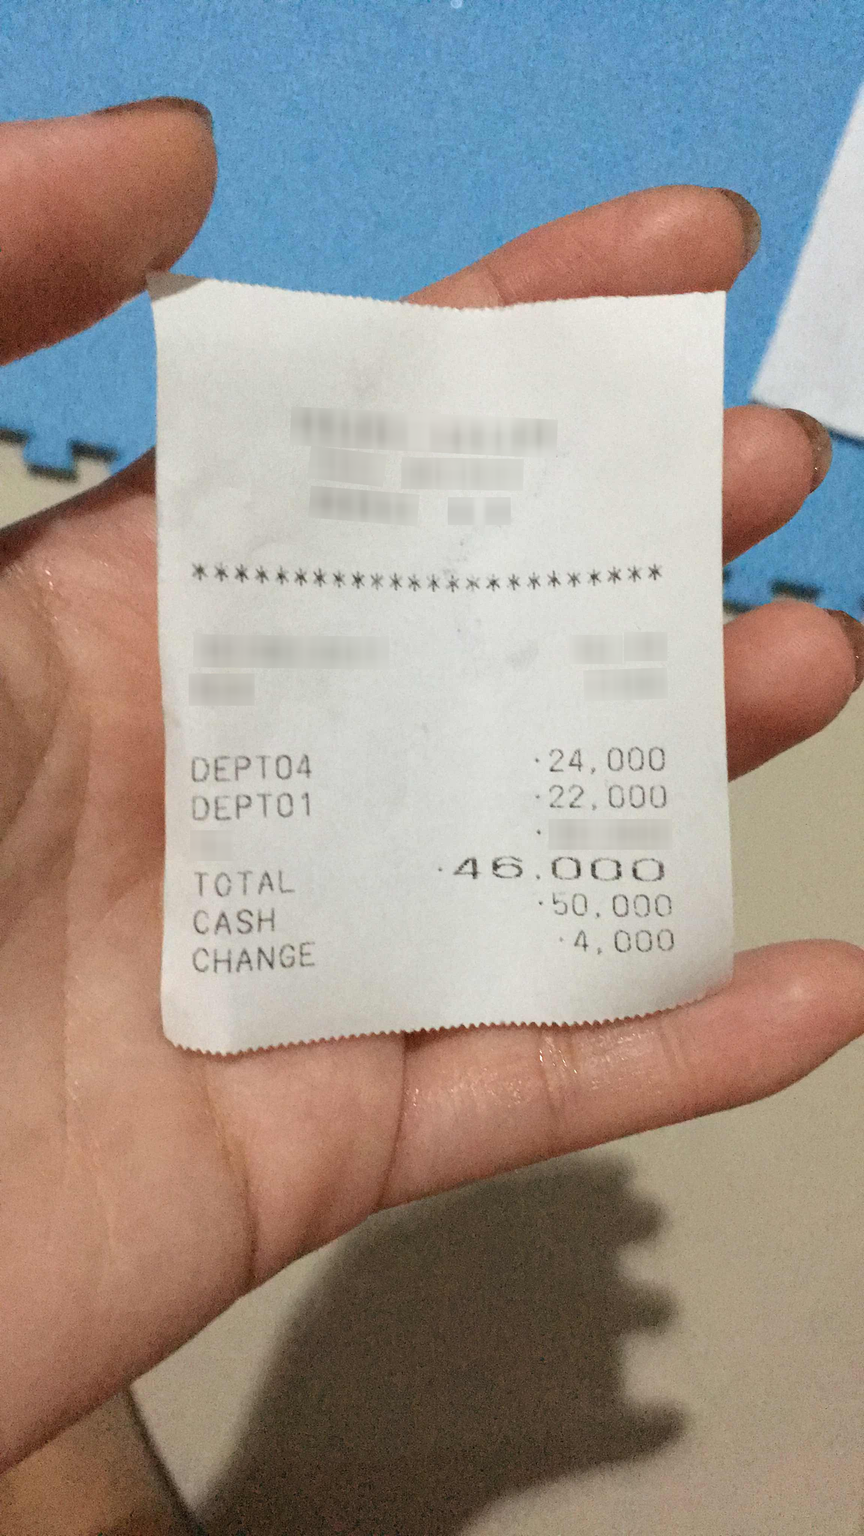
Extraction:
receipt: line_items: name: DEPT04
price: 24,000
name: DEPT01
price: 22,000
total: 46,000